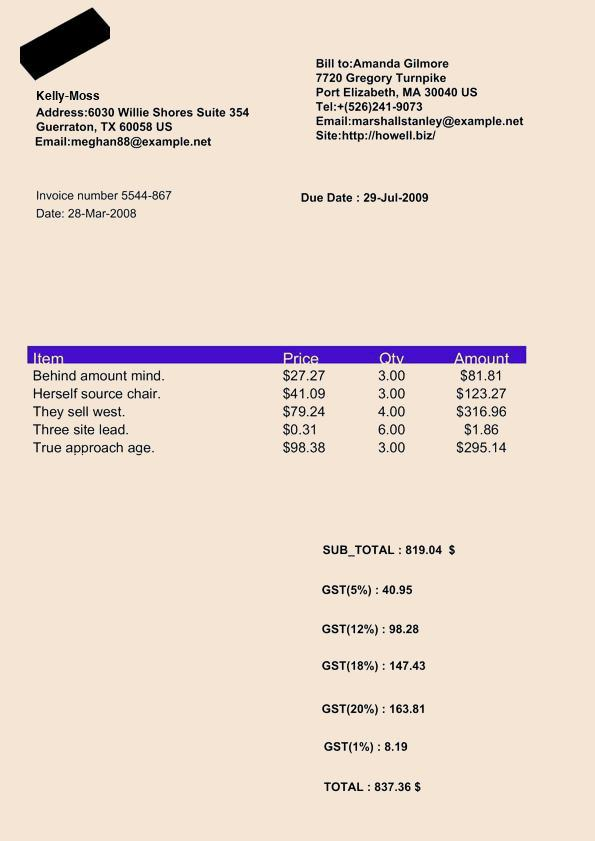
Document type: Invoice